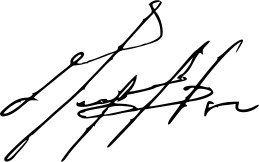
Signature of: mel gibson